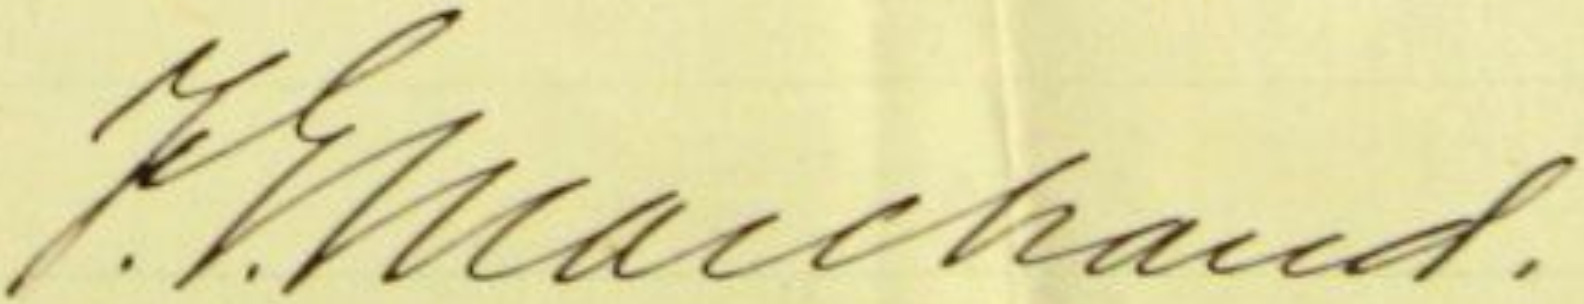
Signature of: félix gabriel marchand